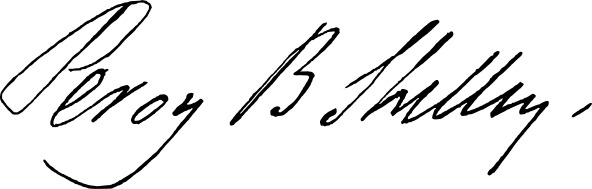
Signature of: percy bysshe shelley